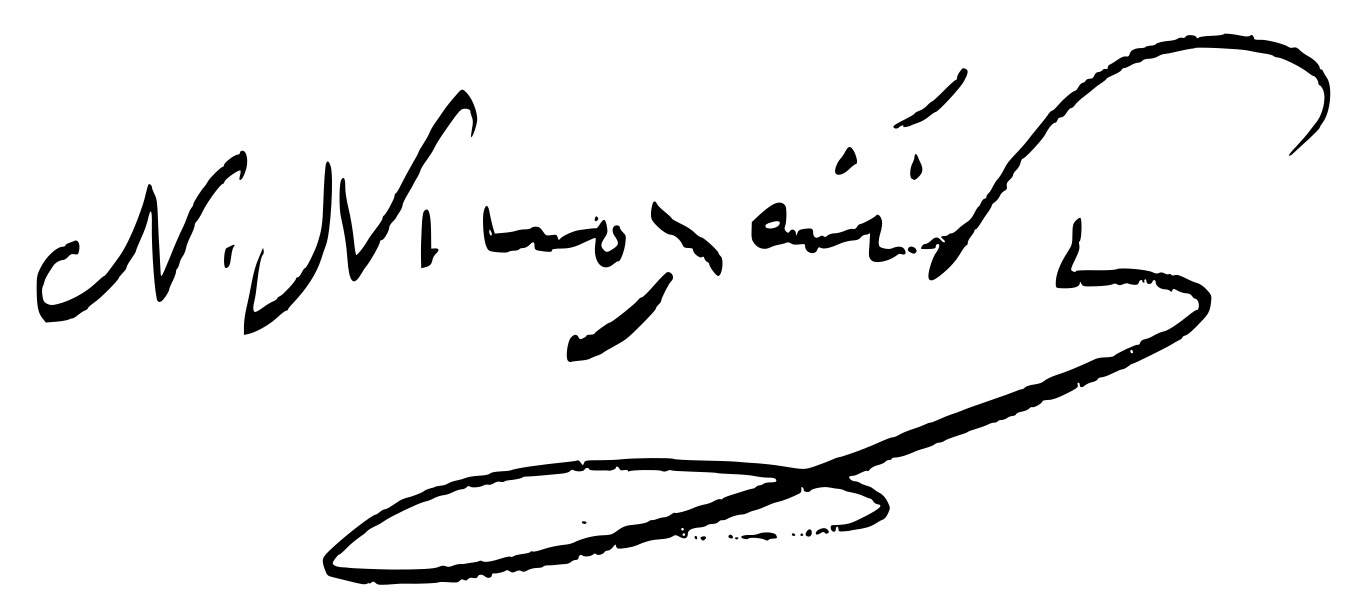
Signature of: nikos nicolaides